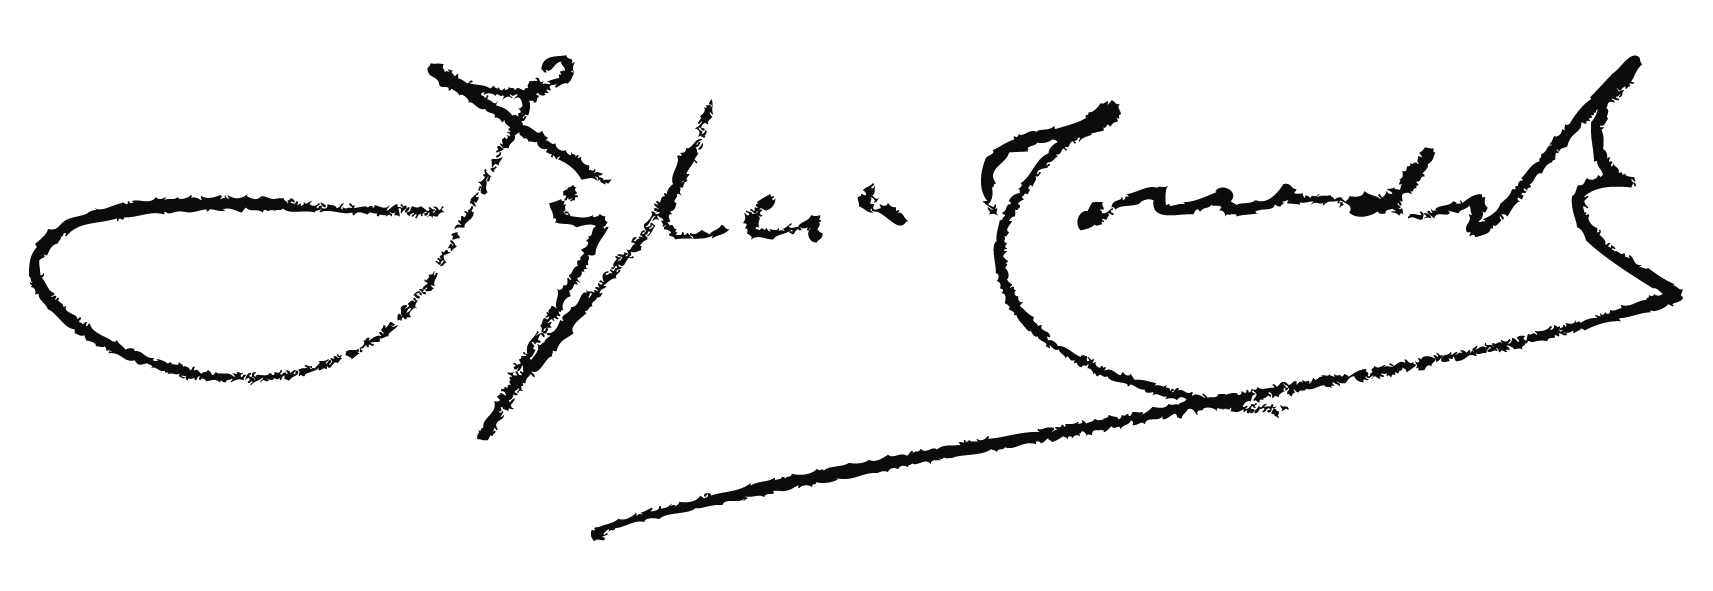
Signature of: josep maria corredor i pomés